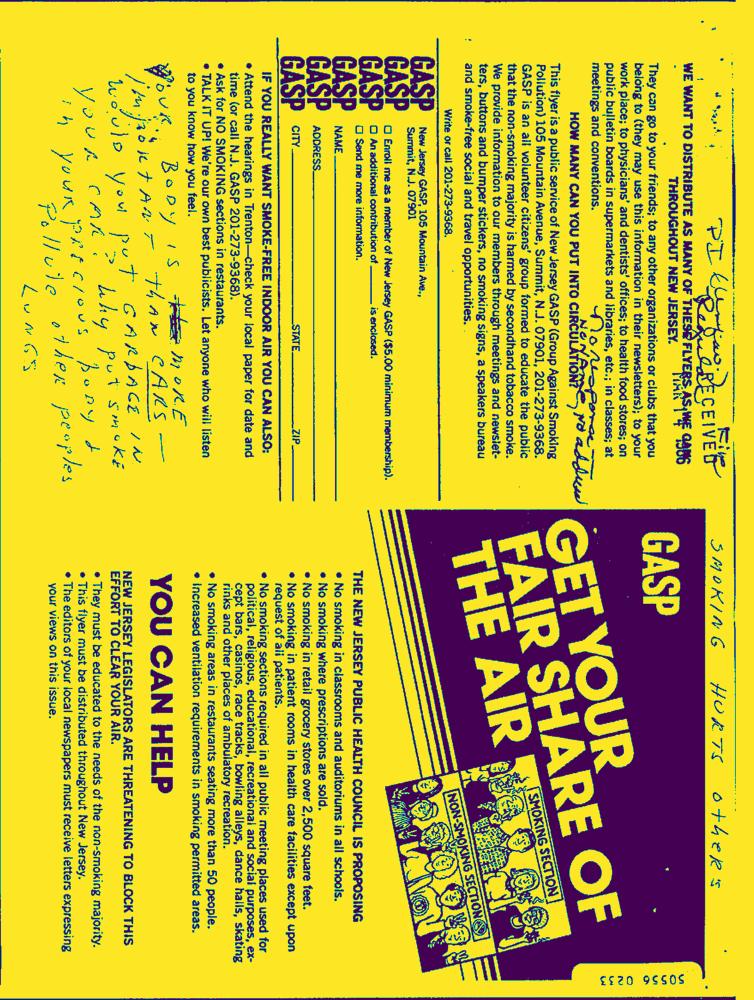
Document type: Hand-Written